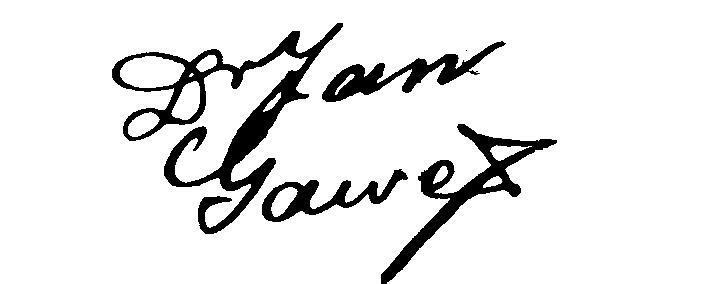
Signature of: jan gaweł